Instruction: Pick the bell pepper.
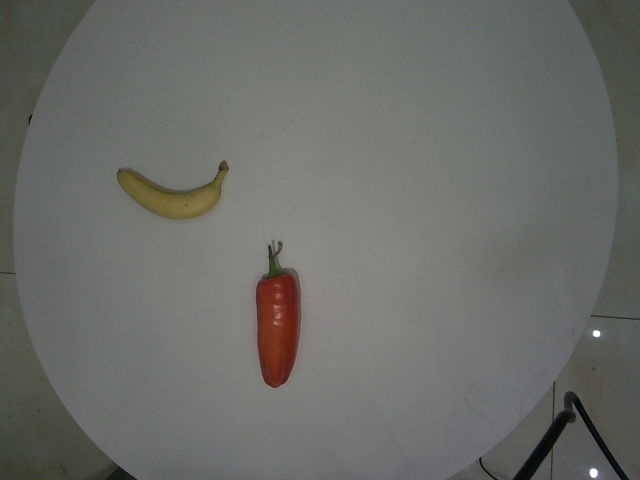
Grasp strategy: vertical